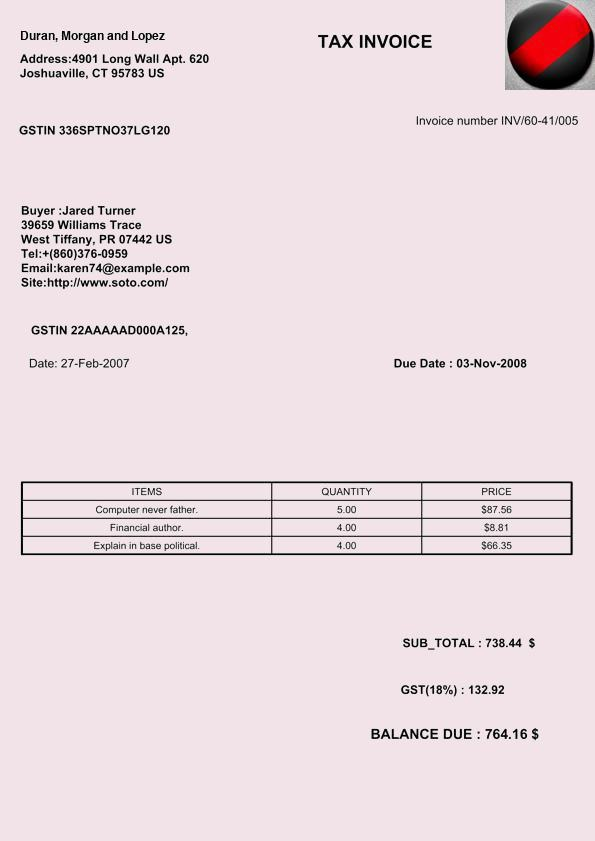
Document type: Invoice